Question: What is the assessed value of the property as noted in the document?
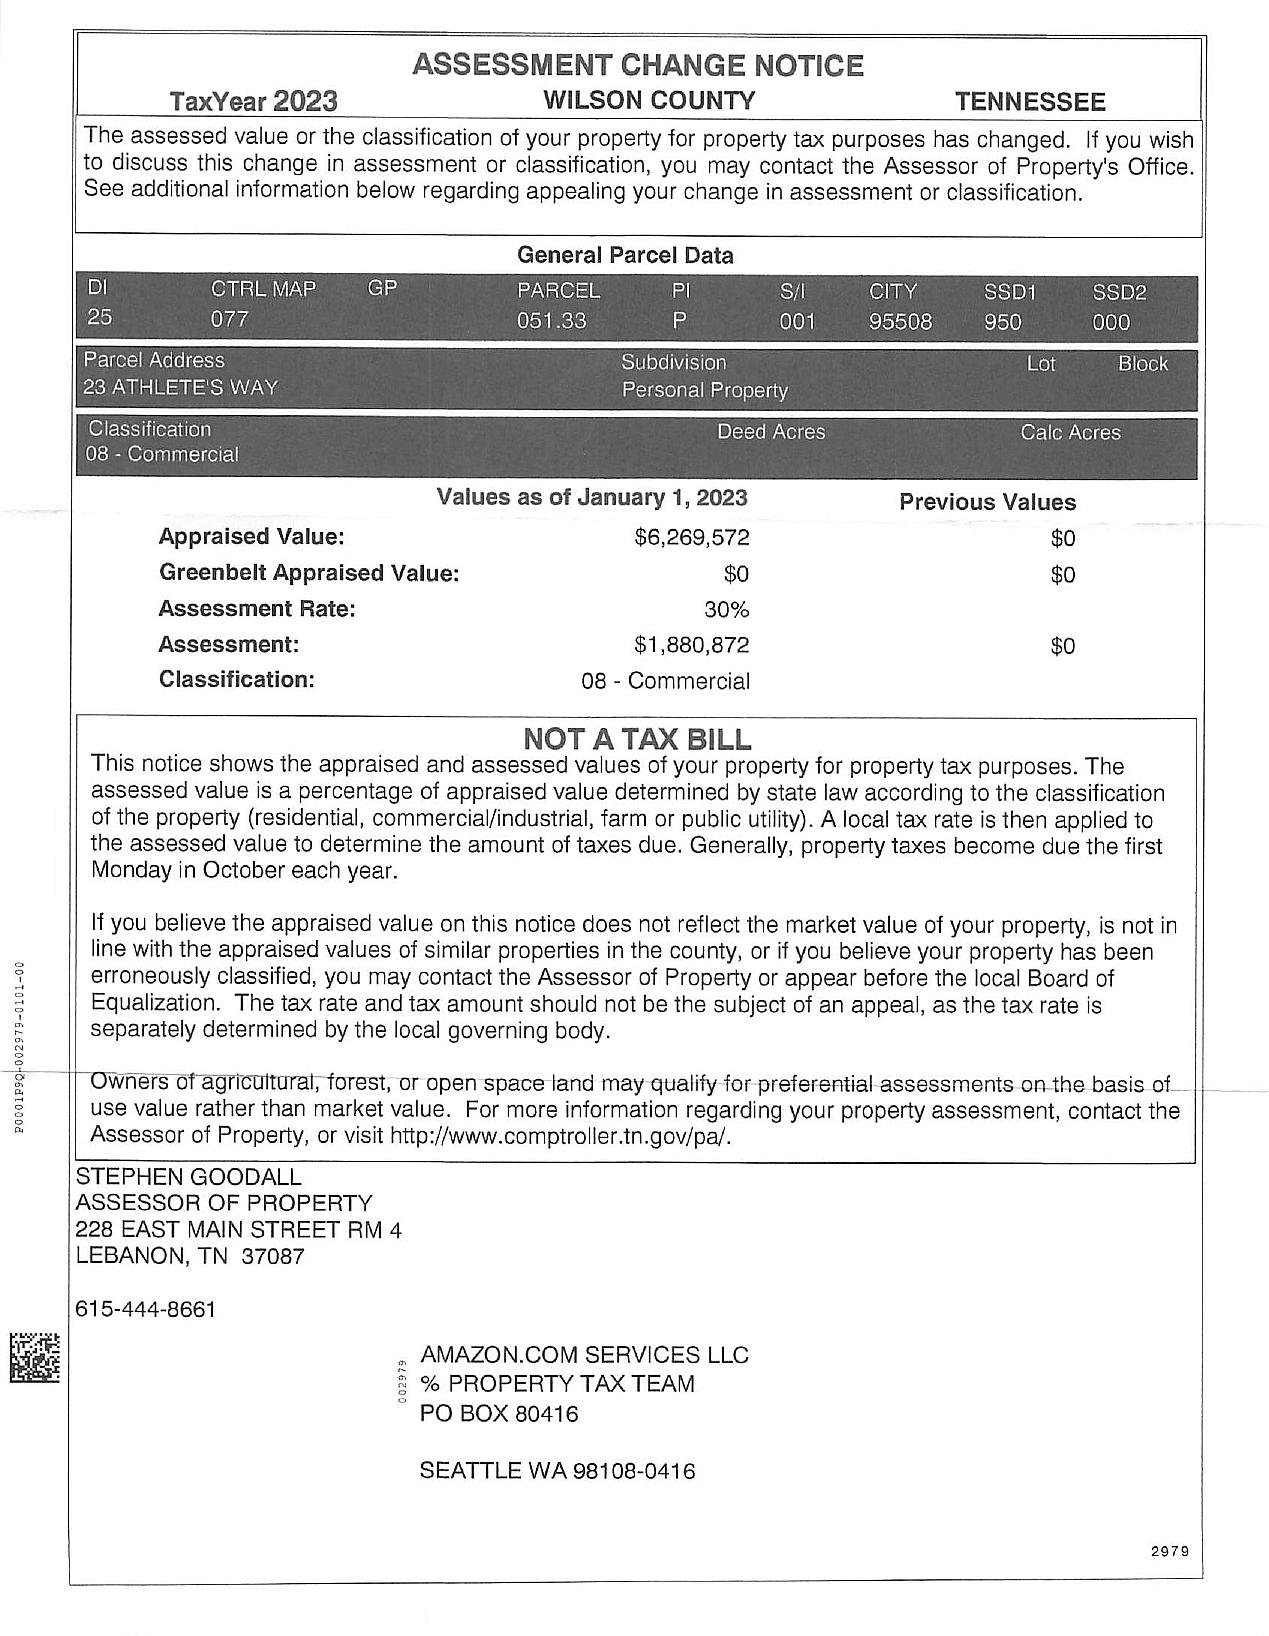
Answer: "$1,880,872 "